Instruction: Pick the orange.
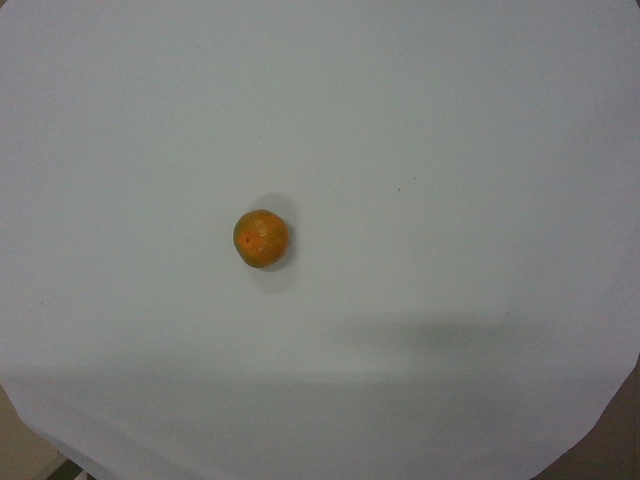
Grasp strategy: vertical